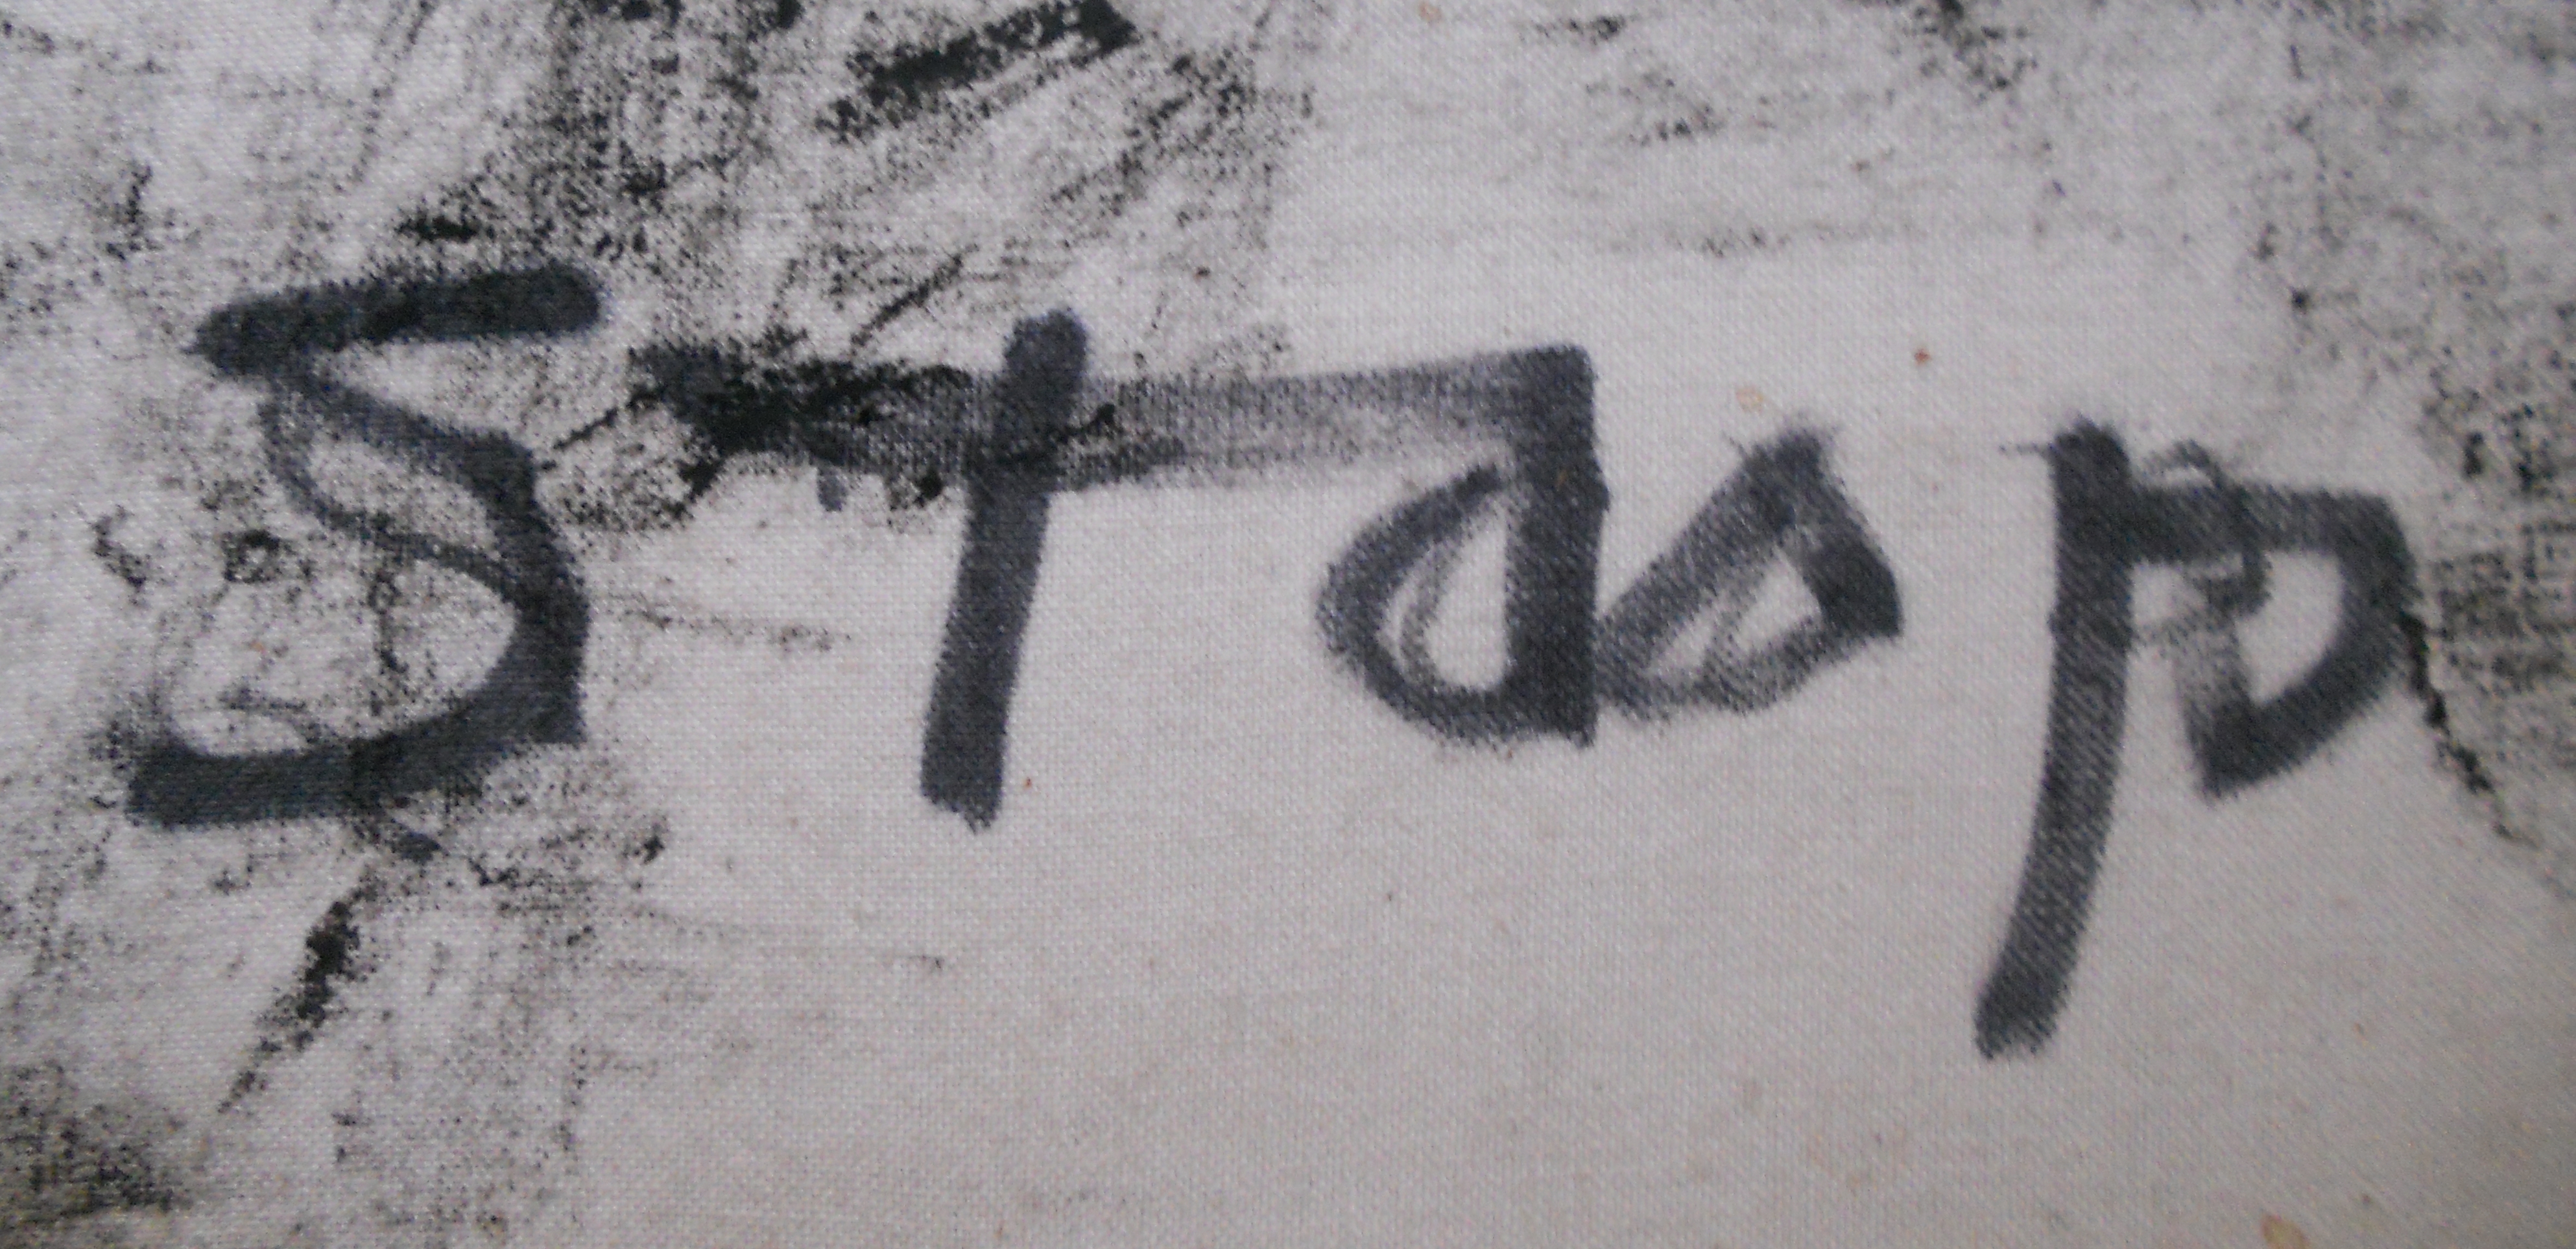
Signature of: pieter stoop